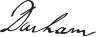
Signature of: john lambton 1st earl of durham